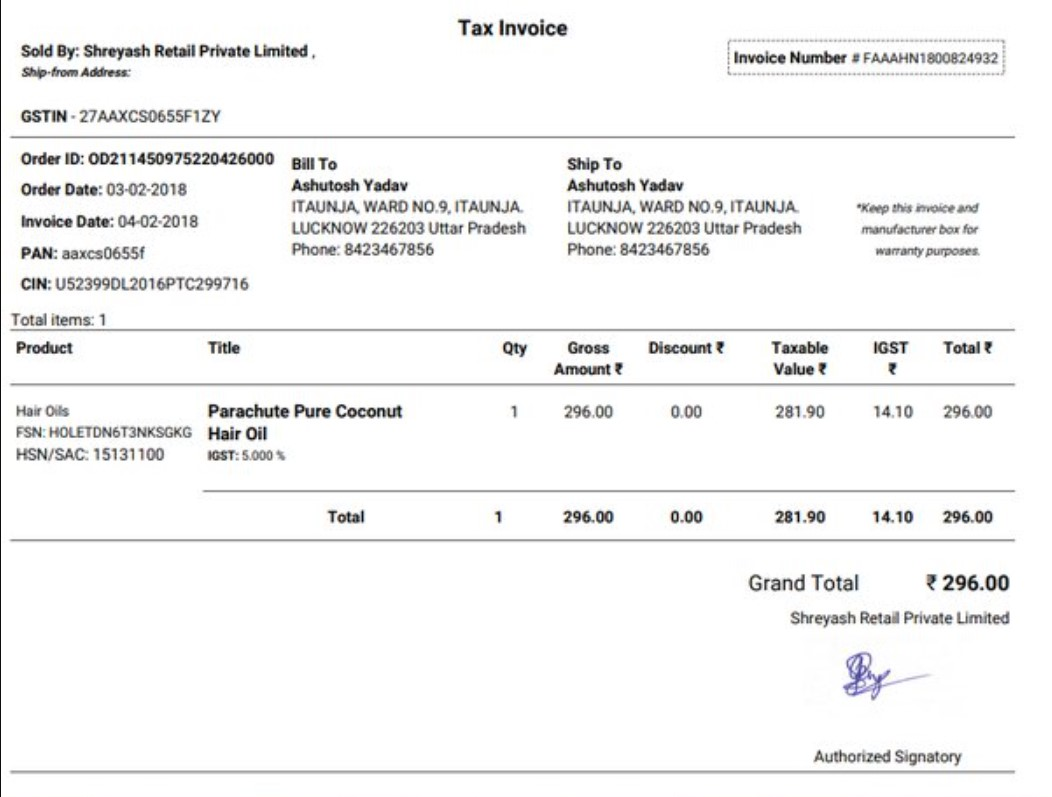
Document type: Invoice